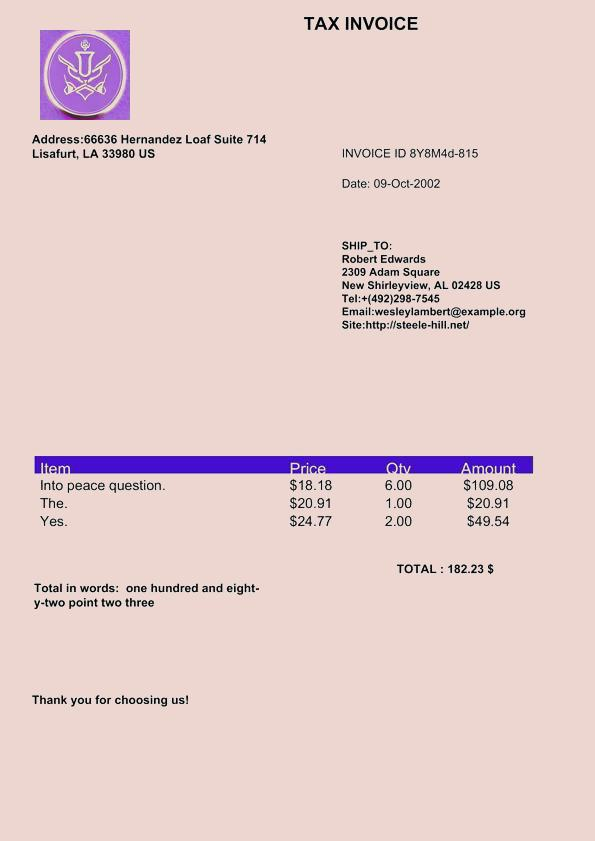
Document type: Invoice